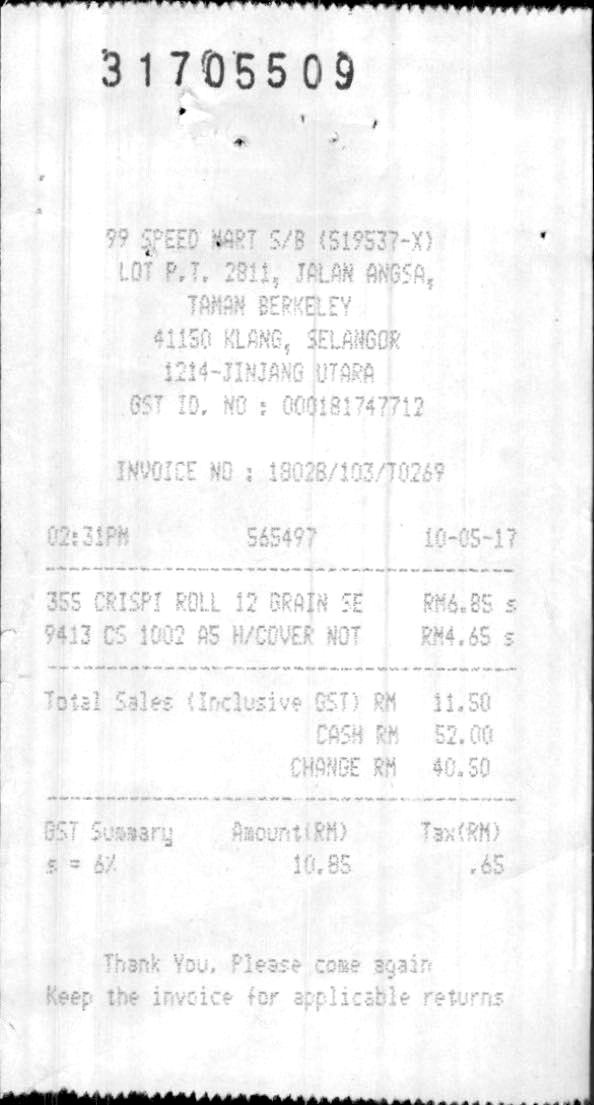
3 1 7 0 5 5 0 9
99 SPEED MART S/B (519537-X)
LOT P.T. 2811, JALAN ANGSA,
TAMAN BERKELEY
41150 KLANG, SELANGOR
1214-JINJANG UTARA
GST ID. NO : 000181747712
INVOICE NO : 18028/103/T0269
02:31PM
565497
10-05-17
355 CRISPI ROLL 12 GRAIN SE
RM6.85 S
9413 CS 1002 A5 H/COVER NOT
RM4.65 S
TOTAL SALES (INCLUSIVE GST) RM
11.50
CASH RM
52.00
CHANGE RM
40.50
GST SUMMARY
AMOUNT(RM)
TAX(RM)
S = 6%
10.85
.65
THANK YOU, PLEASE COME AGAIN
KEEP THE INVOICE FOR APPLICABLE RETURNS